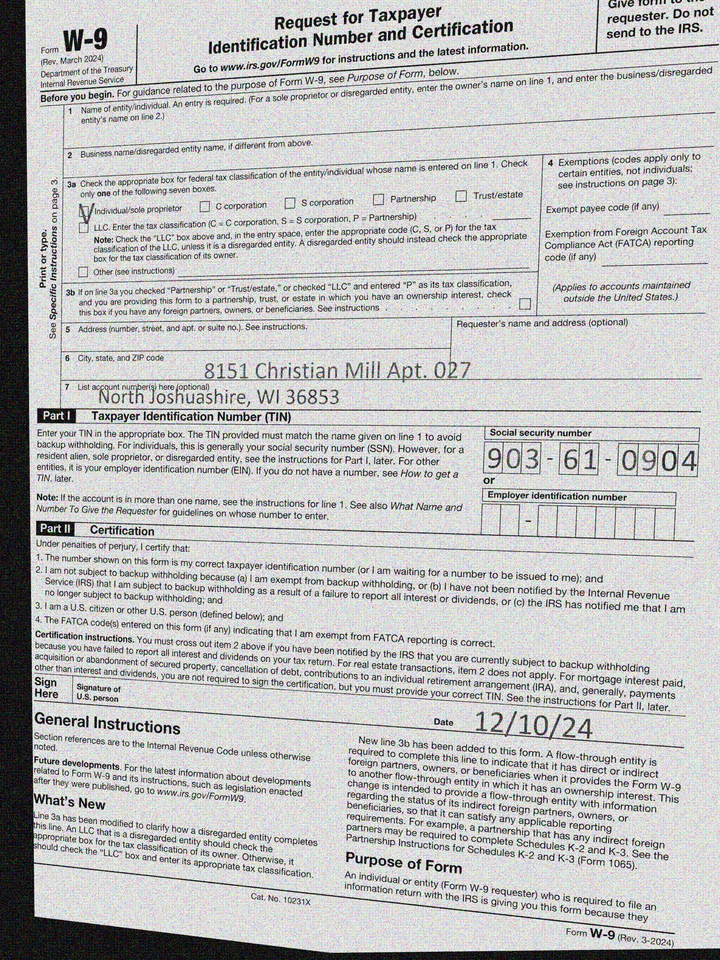
adr1: 8151 Christian Mill Apt. 027
adr2: North Joshuashire, WI 36853
cbx: yes
ssn: 903610904
sdt: 12/10/24